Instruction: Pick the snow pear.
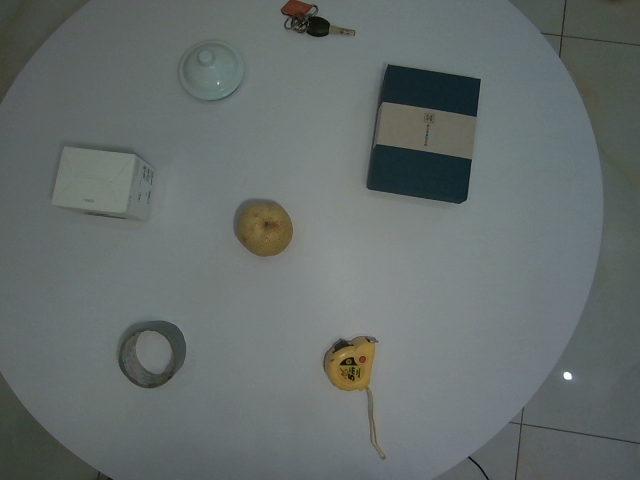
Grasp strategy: vertical